Question: Explain the disease:
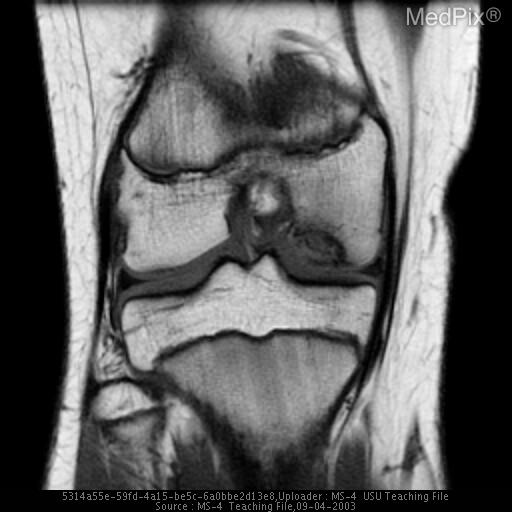
Answer: The disease is discussed as: Osteochondritis Dissecans is of uncertain etiology.  Possible causations include persistent microtrauma (or one incident of significant magnitude), ischemia, genetic and endocrine factors, and anomalies of ossification.  The leading theory suggests that after repetitive microtrauma to the subchondral bone, focal areas of ischemia and/or alterations in bone growth causes the bone to break down.  The overlying articular cartilage may weaken and either cave in forming an empty cavity or tear apart leading to a detached or nearly detached articular fragment within the joint space.  Two types of OCD, juvenile and adult, are based primarily on growth potential of the bone.  Juvenile OCD (5-15 years old at presentation) typically has a better healing potential and better prognosis; detachment of cartilage is rare in children.  Adult OCD (16-50 years old at presentation) has a much higher risk for developing moderate to severe osteoarthritis later in life on the affected joint.  The knee (usually the medial femoral condyle) is most affected comprising as high as 85% of all lesions.  Other affected joints include the talus, capitellum, and wrist.  Males are affected more than females, 3 to 1.  Typically patients complain of a gradually increasing pain associated with activity.  They may also complain that the knee swells, “gives out,” or locks.  Physical exam may reveal poorly localized tenderness on the affected side along with crepitus and/or an effusion.  In one-third of cases, the knees present bilaterally; therefore, the opposite knee should also be viewed on radiograph.  Radiographic findings are as described above; however, three views (frontal, lateral, and tunnel) are usually required to identify all possible lesions.  MRI is necessary not for diagnostic purposes, but to evaluate the cartilage overlying the lesion.  Identifying the degree of cartilage damage, if any at all, is necessary for proper management of the disease, as discussed above.